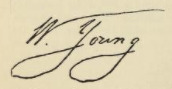
Signature of: william young